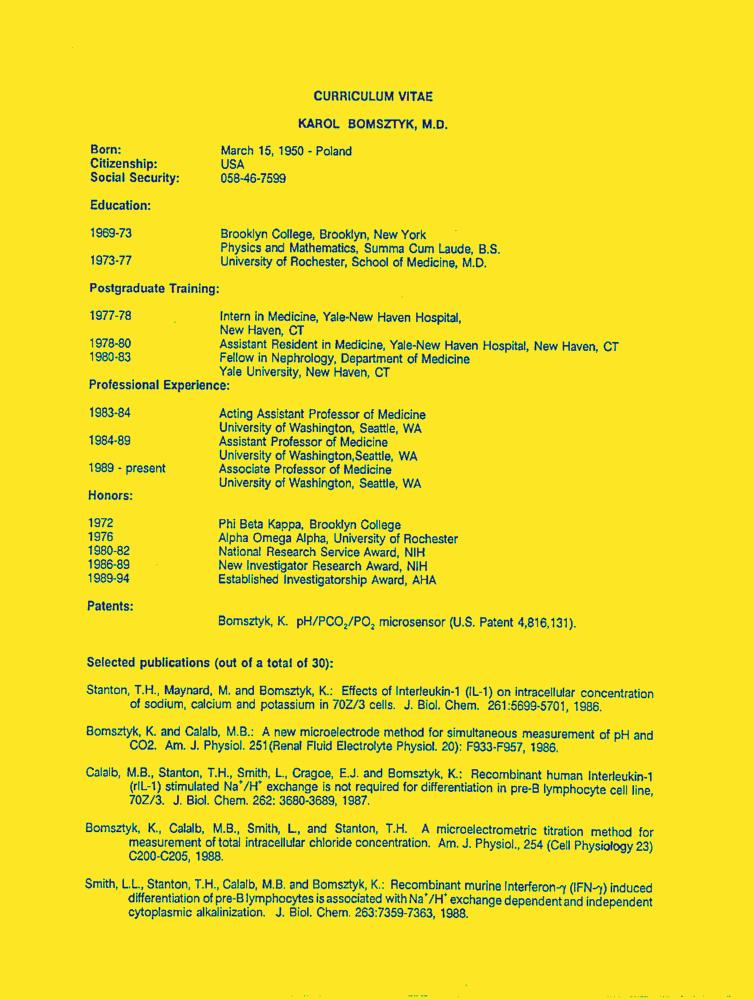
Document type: Resume-Doc